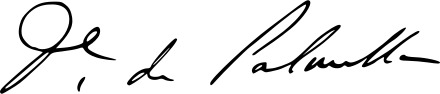
Signature of: pedro de sousa holstein 1st duke of palmela